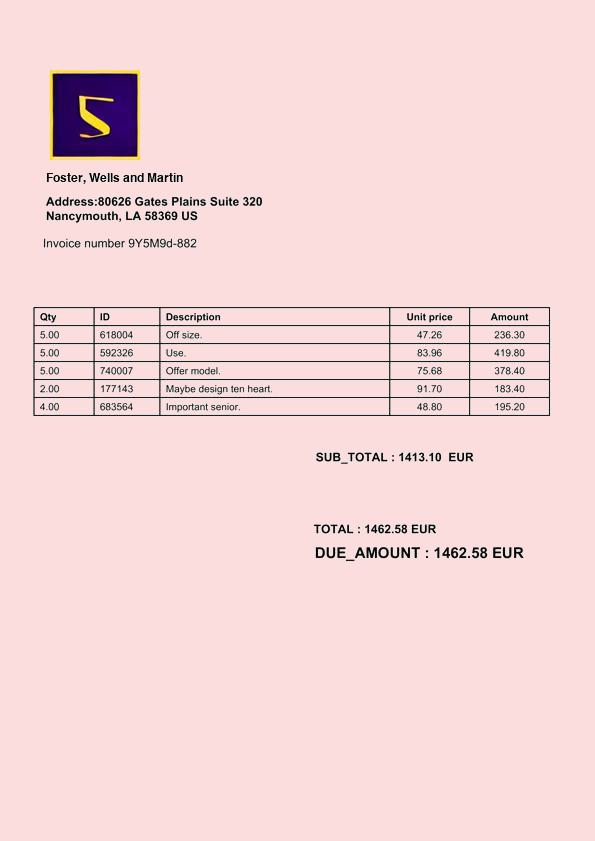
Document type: Invoice